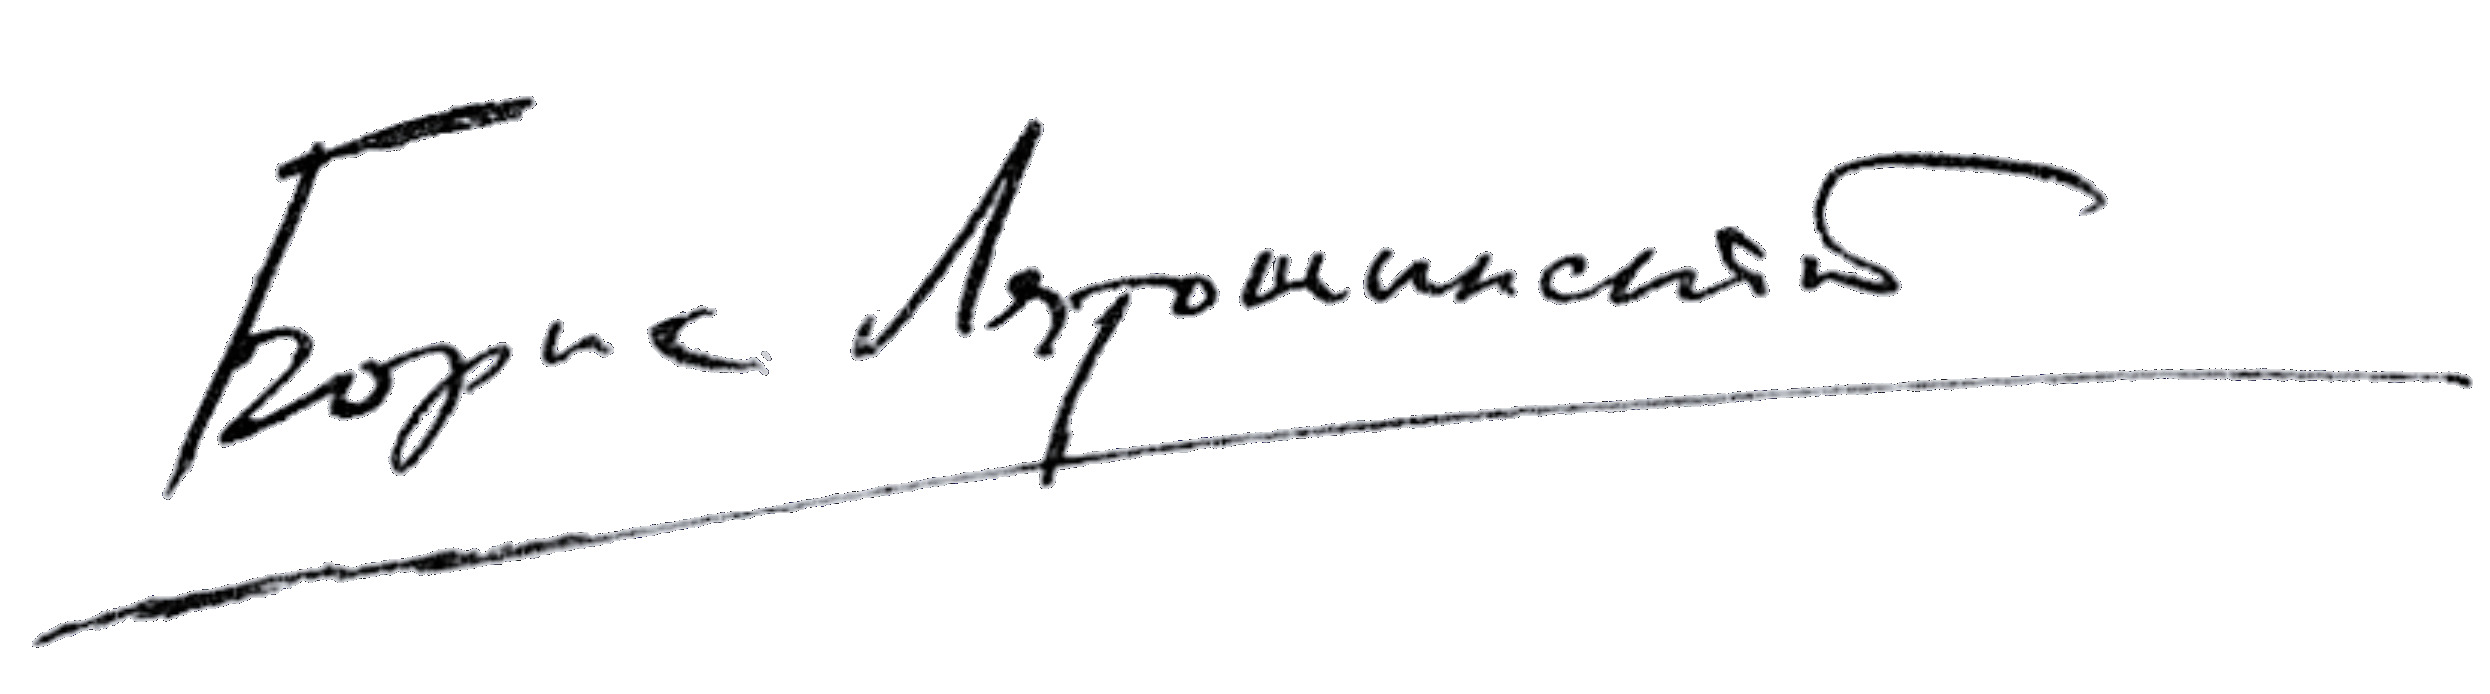
Signature of: borys liatoshynsky